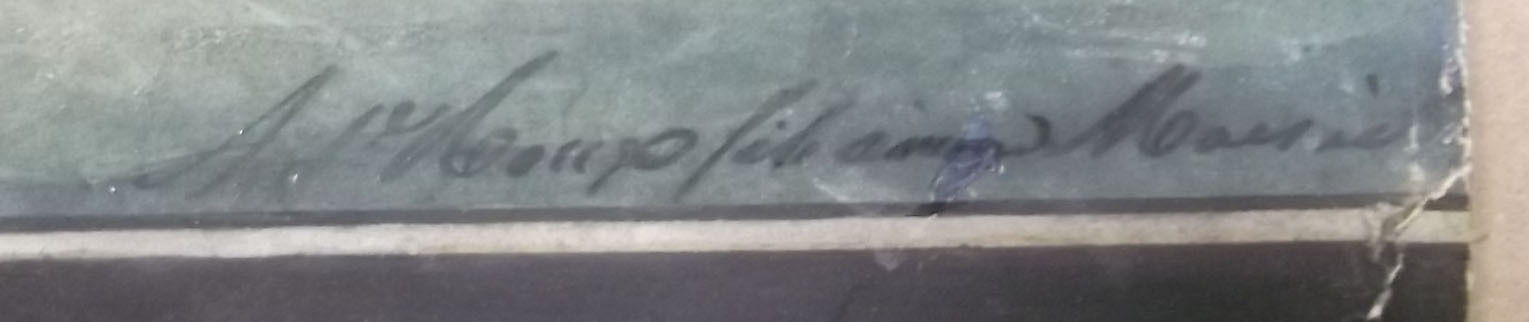
Signature of: mathieu antoine roux